Question: What type of tax is indicated in the document, personal property or real estate?
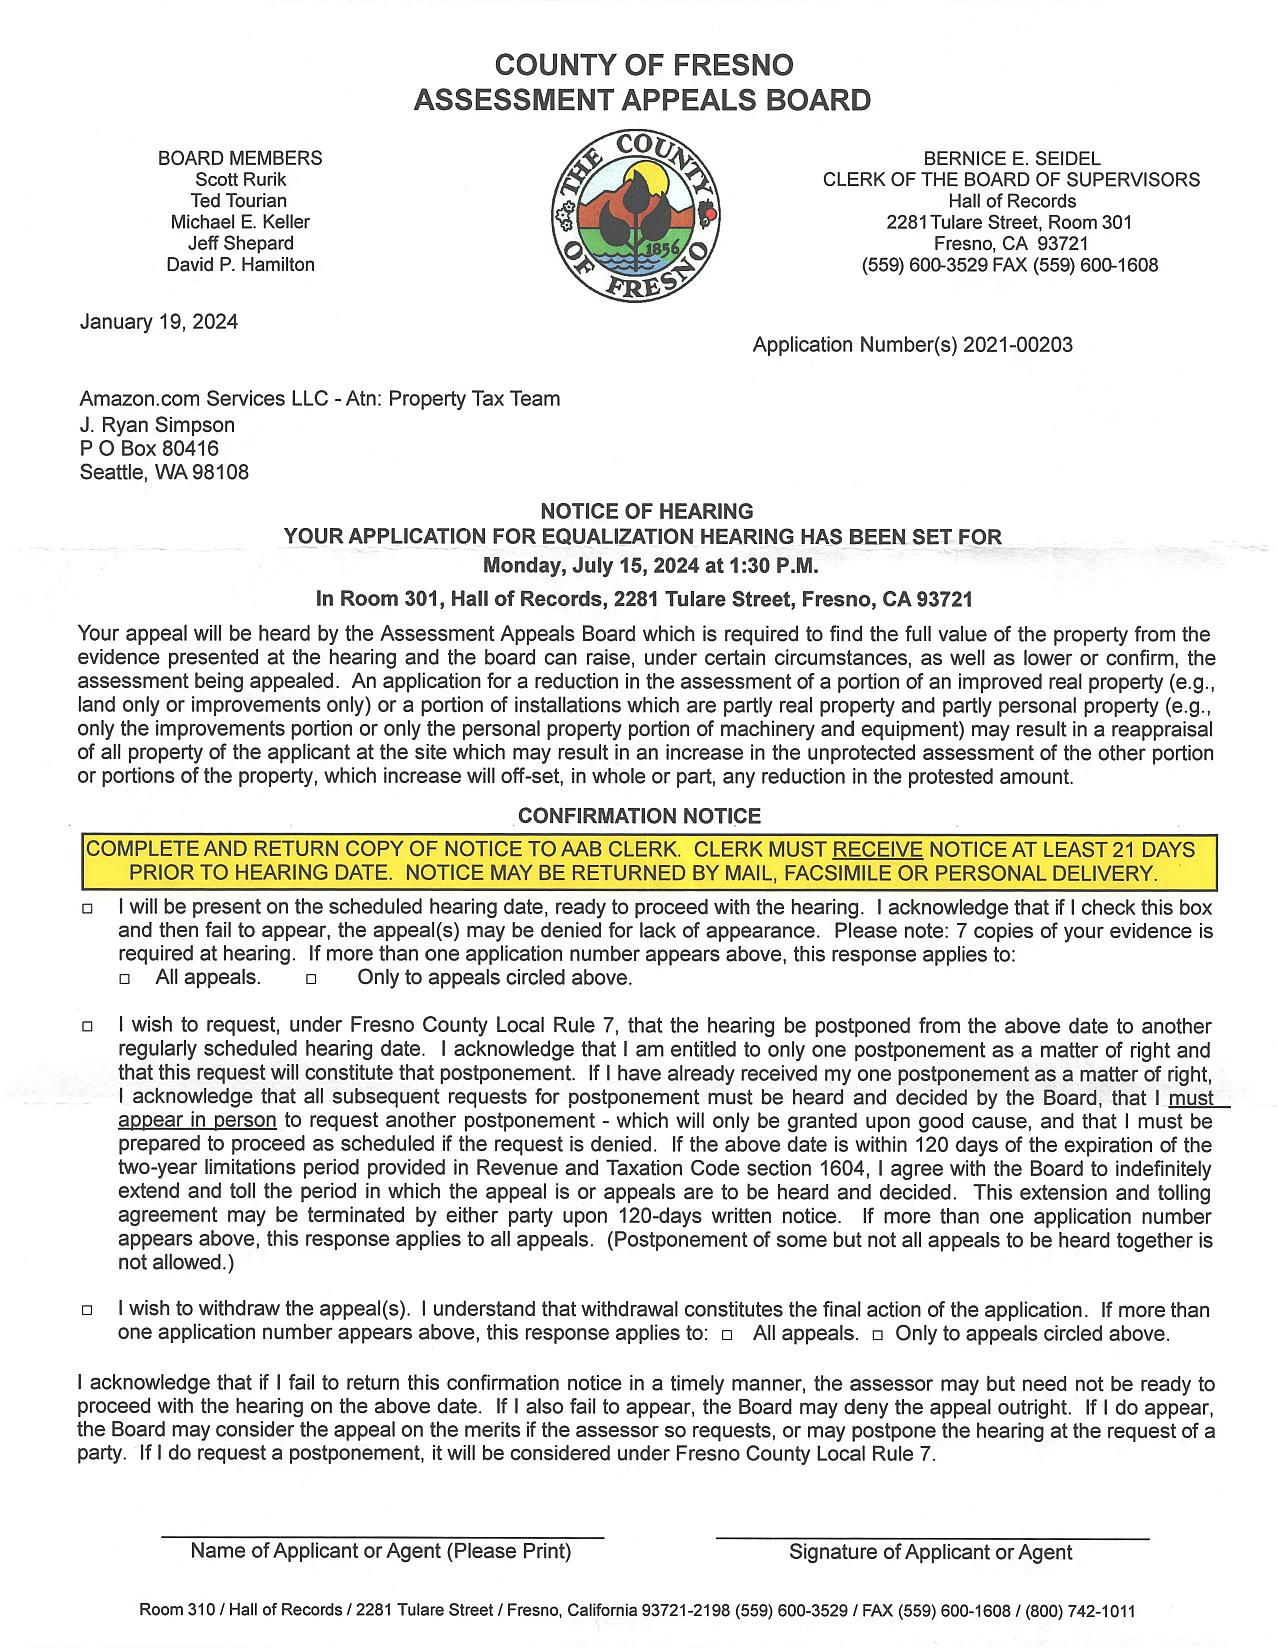
Answer: "Personal Property or Real Estate Tax"